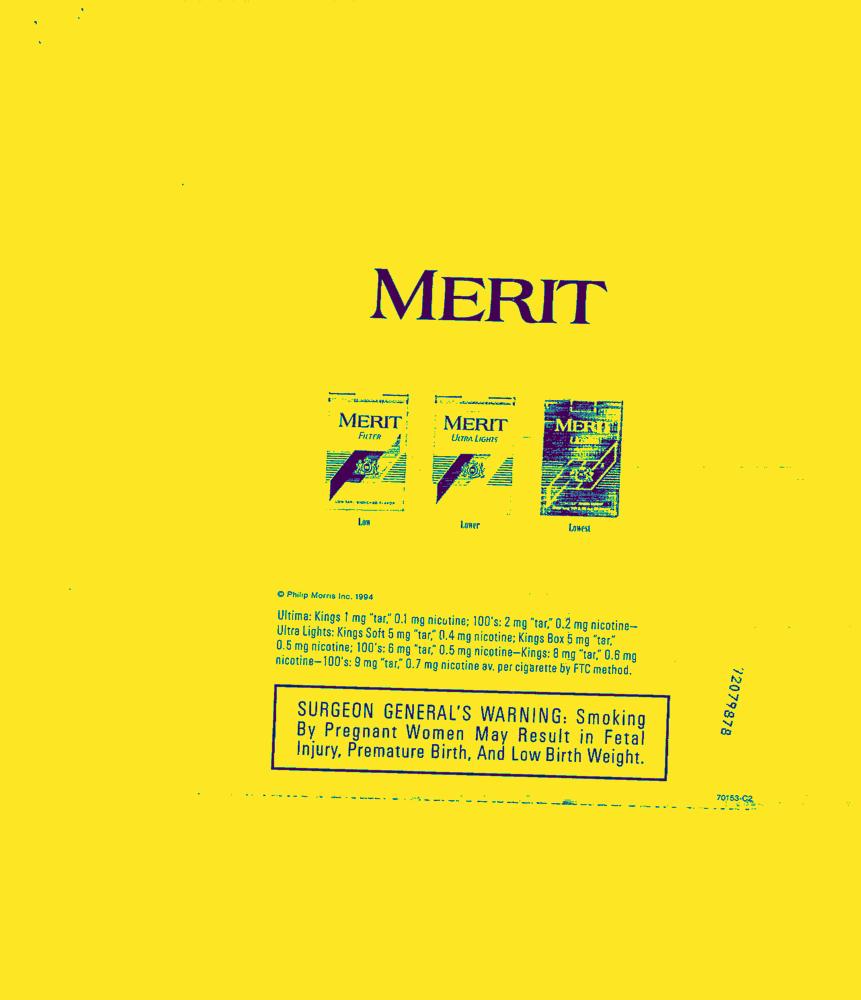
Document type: AD